Question: What is the address or location of the property listed in the document?
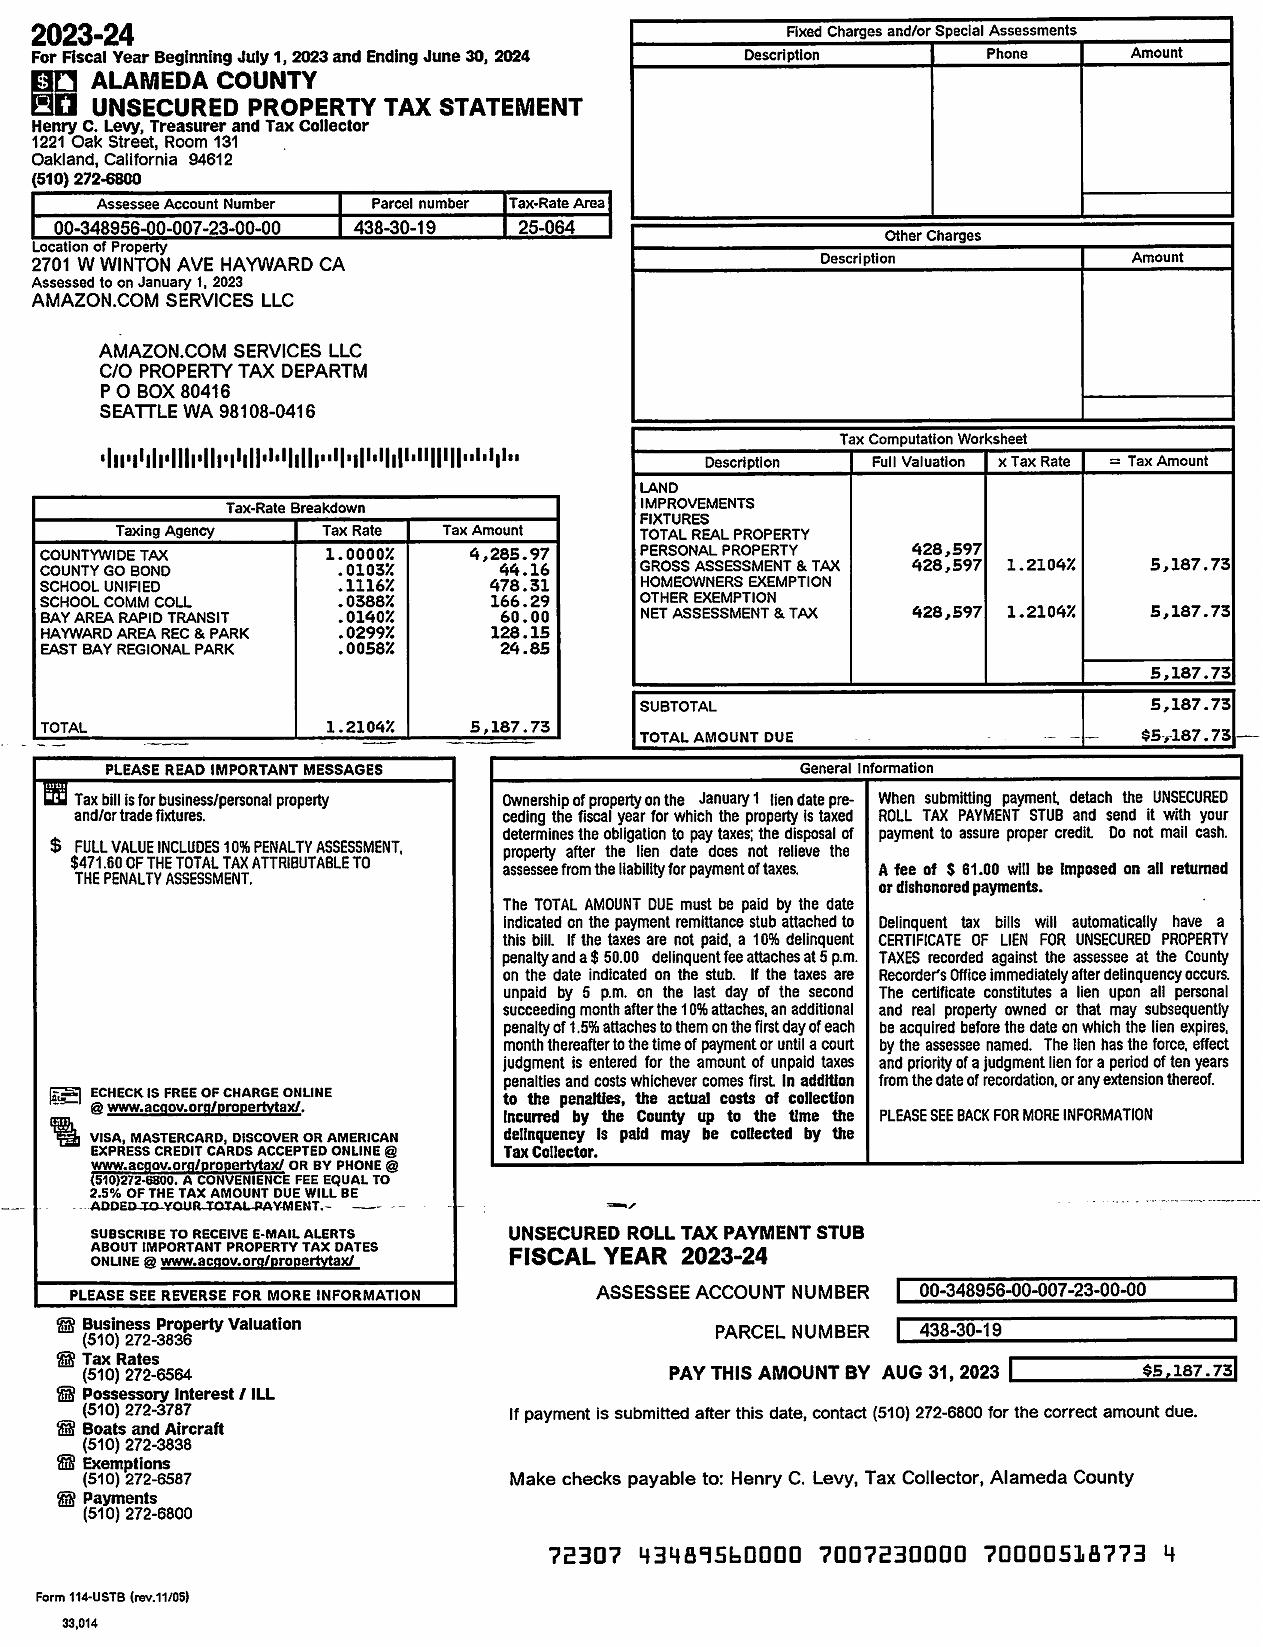
Answer: "2701 W WINTON AVE HAYWARD CA"